Question: How does the patient history play a role?
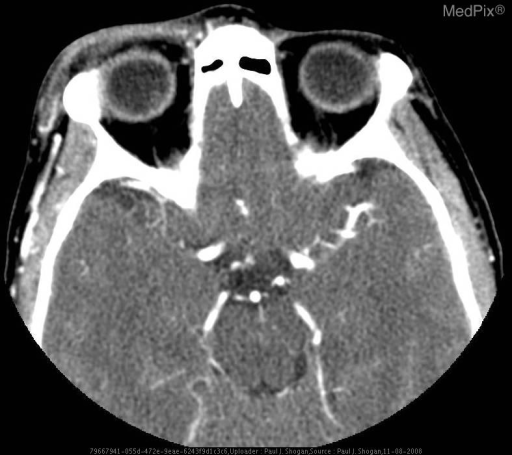
Answer: The patient's history of 58 yo woman with orbital cellulitis preceded by open lesion inferior to right eye. is key in understanding the case.